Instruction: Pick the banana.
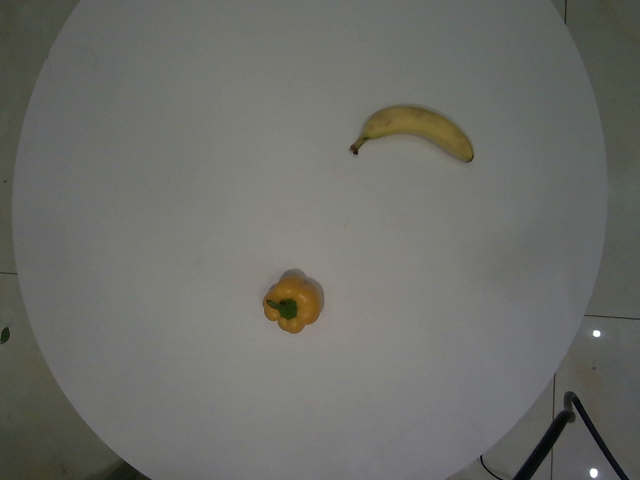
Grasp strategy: vertical